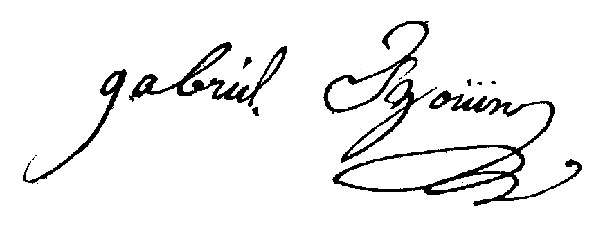
Signature of: gabriel thouin